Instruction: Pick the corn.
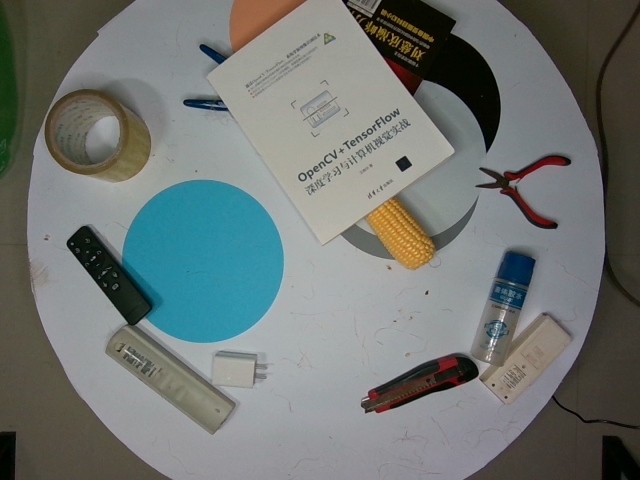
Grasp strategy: vertical